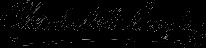
Signature of: charles mills gayley